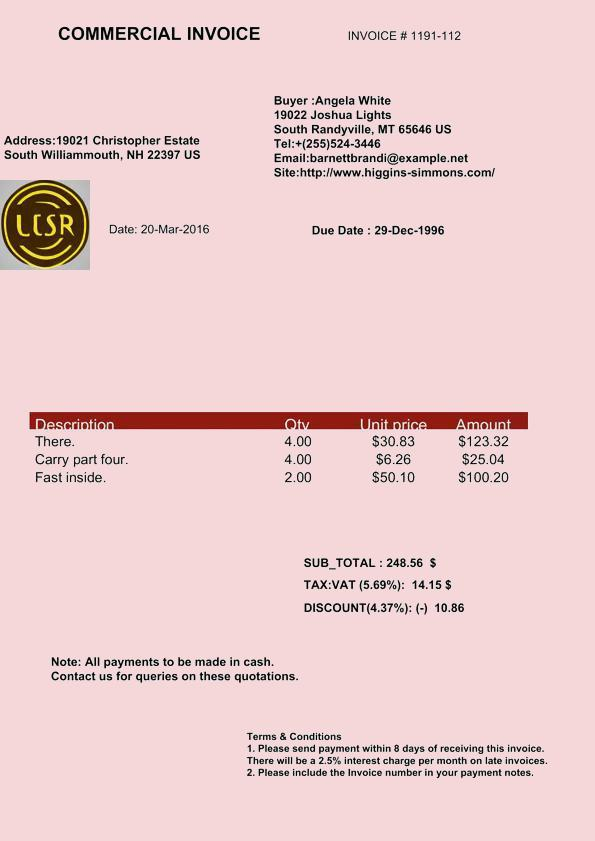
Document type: Invoice